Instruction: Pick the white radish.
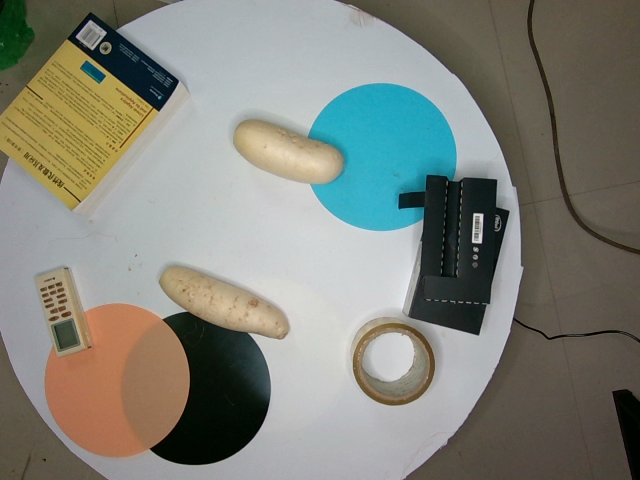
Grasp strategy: vertical